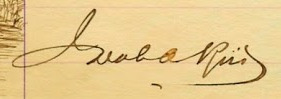
Signature of: jacob riis